Question: What jurisdiction, city, or county is the document associated with?
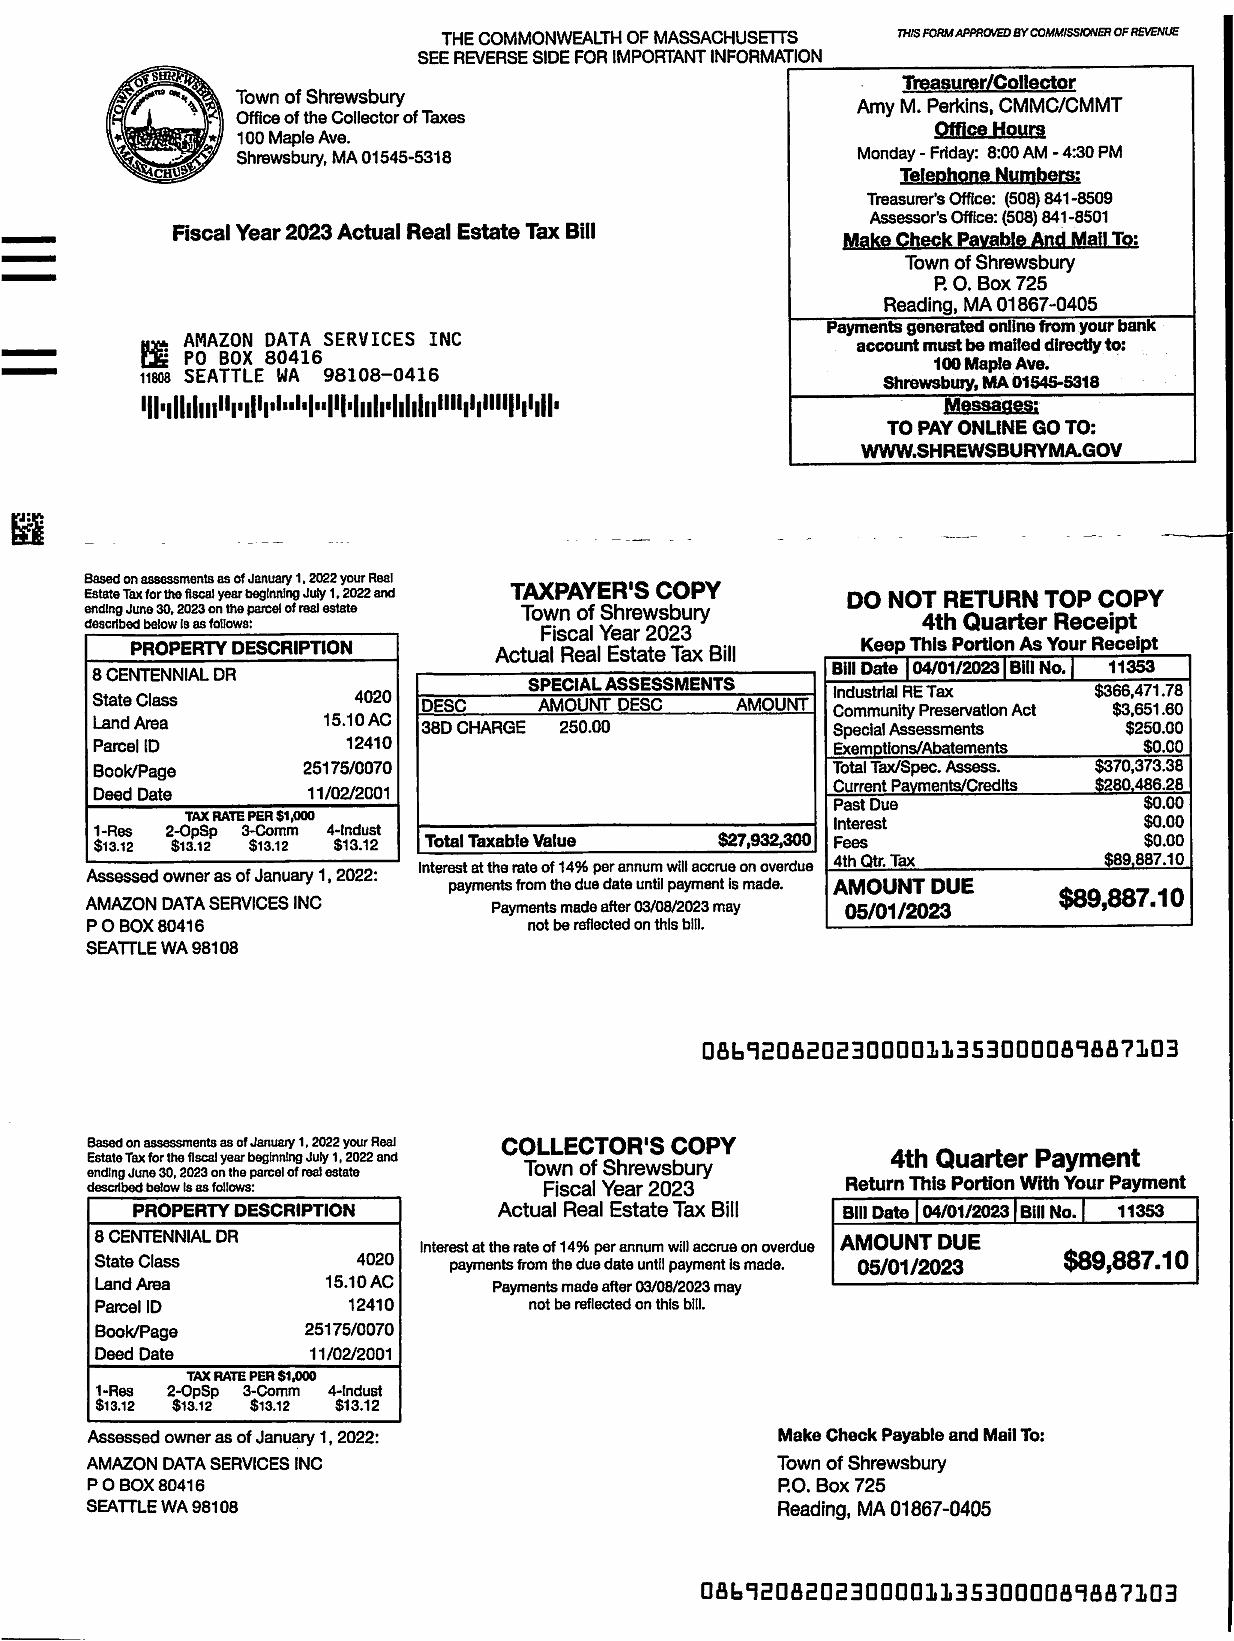
Answer: "Town of Shrewsbury"